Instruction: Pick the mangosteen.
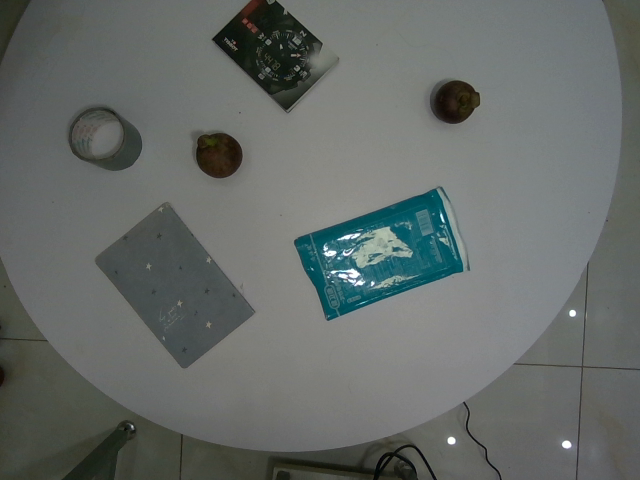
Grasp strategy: vertical